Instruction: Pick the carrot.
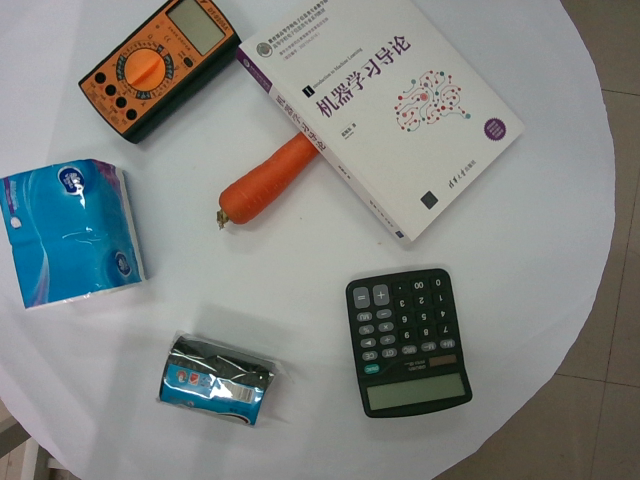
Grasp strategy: vertical